Question: What are the imaging findings?
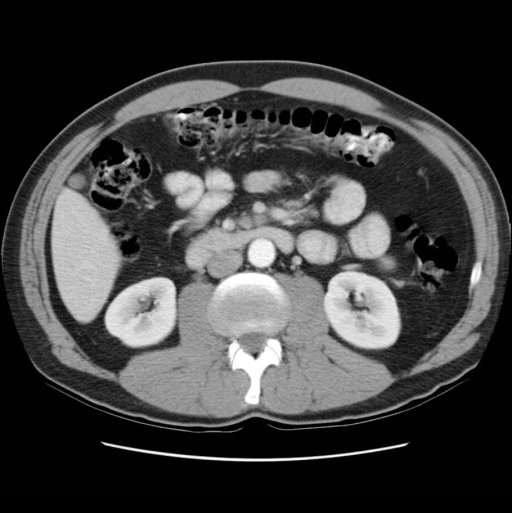
Answer: The imaging shows Abdominal CT (with contrast):1.  Mild stranding focally in the lesser sac, medial to the second portion of the duodenum, anterior to the third portion of the duodenum, posterior to the pancreas and just inferior to the pancreatic head, with mild stranding adjacent to the SMA.2.  Possible mild narrowing of the third portion of the duodenum between the SMA and aorta.Addendum: Small thrombus within the proximal portion of the SMA.  Distal to this region the contrast is not as bright as the proximal SMA, with mild adjacent inflammatory changes adjacent to the SMA consistent with SMA Syndrome. 1.  Mild stranding focally in the lesser sac, medial to the second portion of the duodenum, anterior to the third portion of the duodenum, posterior to the pancreas and just inferior to the pancreatic head, with mild stranding adjacent to the SMA.

2.  Possible mild narrowing of the third portion of the duodenum between the SMA and aorta.

Addendum: Small thrombus within the proximal portion of the SMA.  Distal to this region the contrast is not as bright as the proximal SMA, with mild adjacent inflammatory changes adjacent to the SMA consistent with SMA Syndrome..